Question: What is the name of the tenant mentioned in the document?
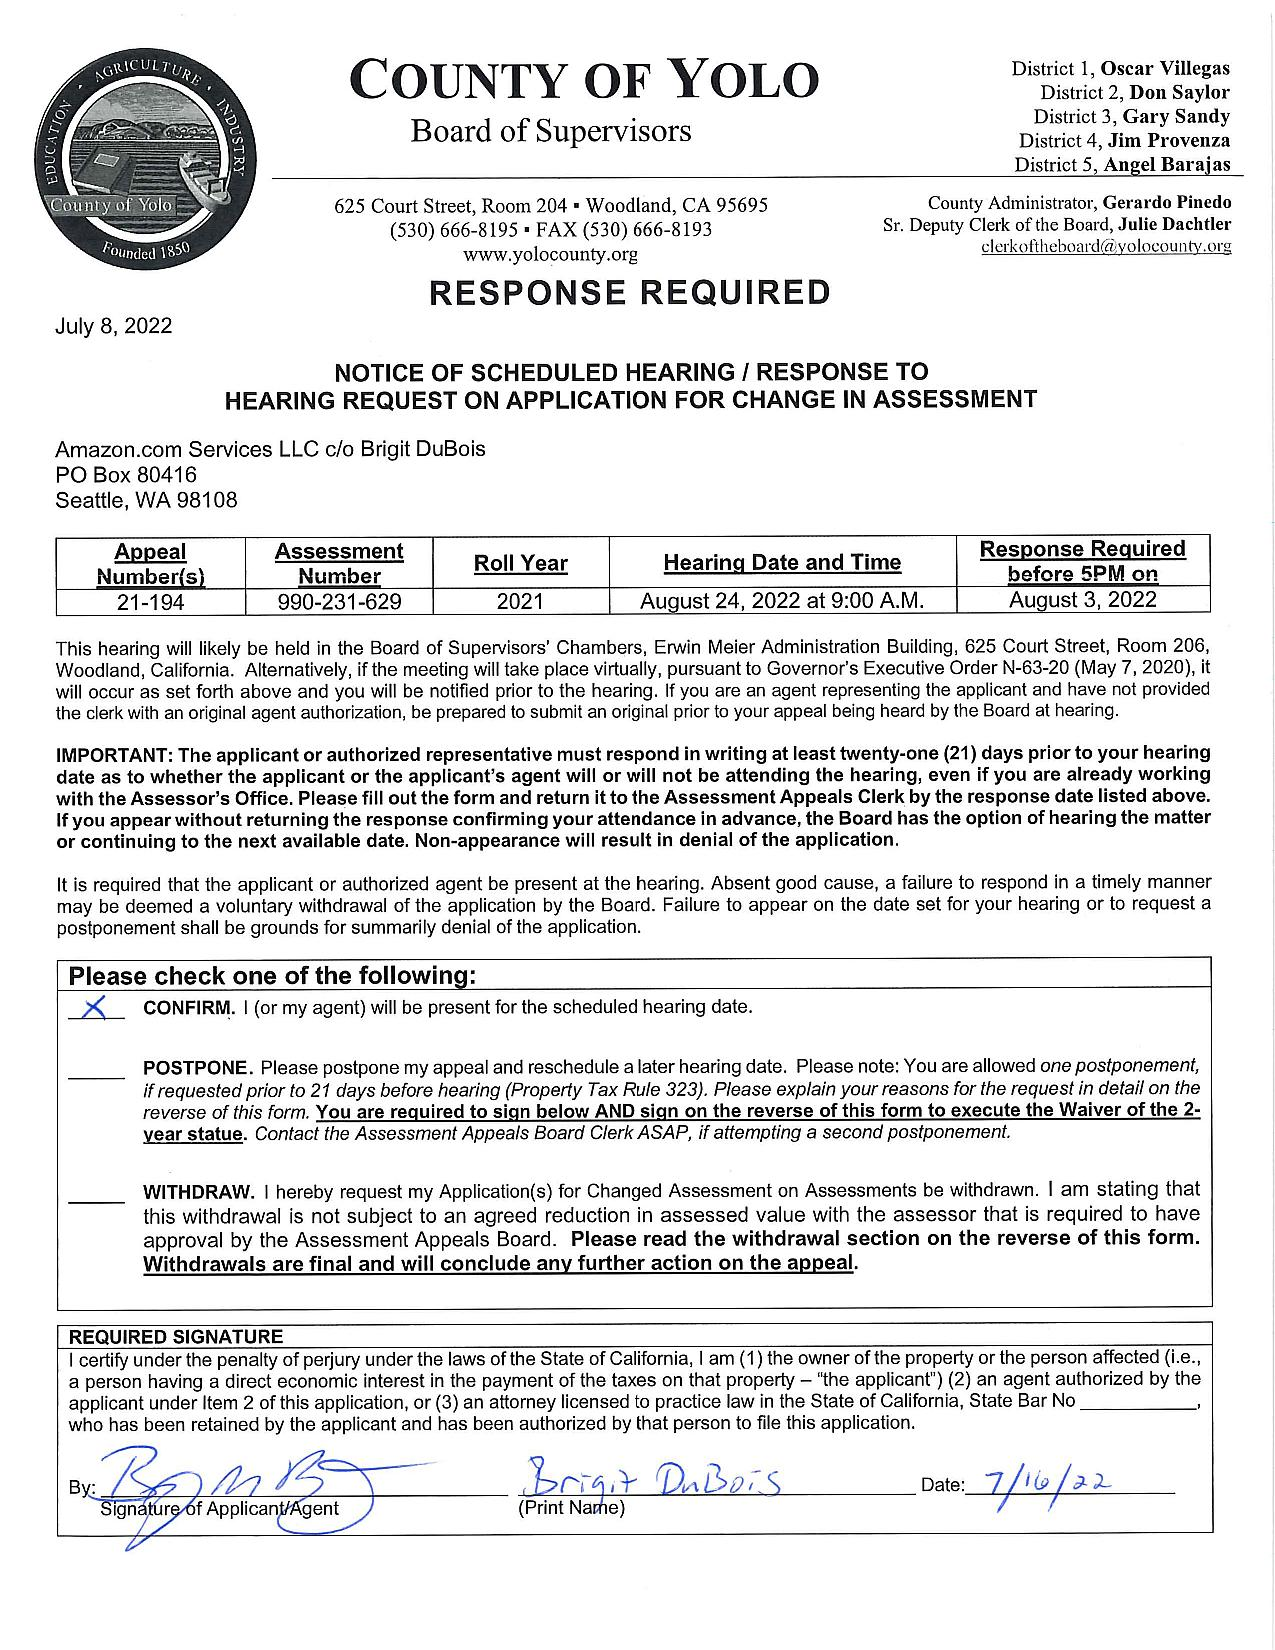
Answer: "Amazon.com Services LLC c/o Brigit DuBois"